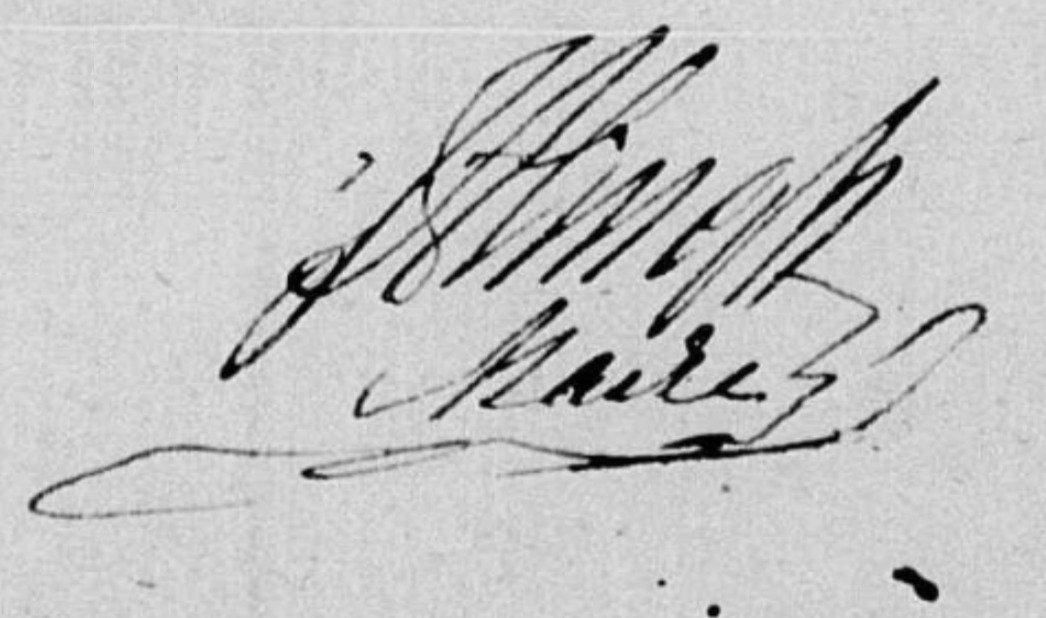
Signature of: jan alingh